Question: What jurisdiction, city, or county is the document associated with?
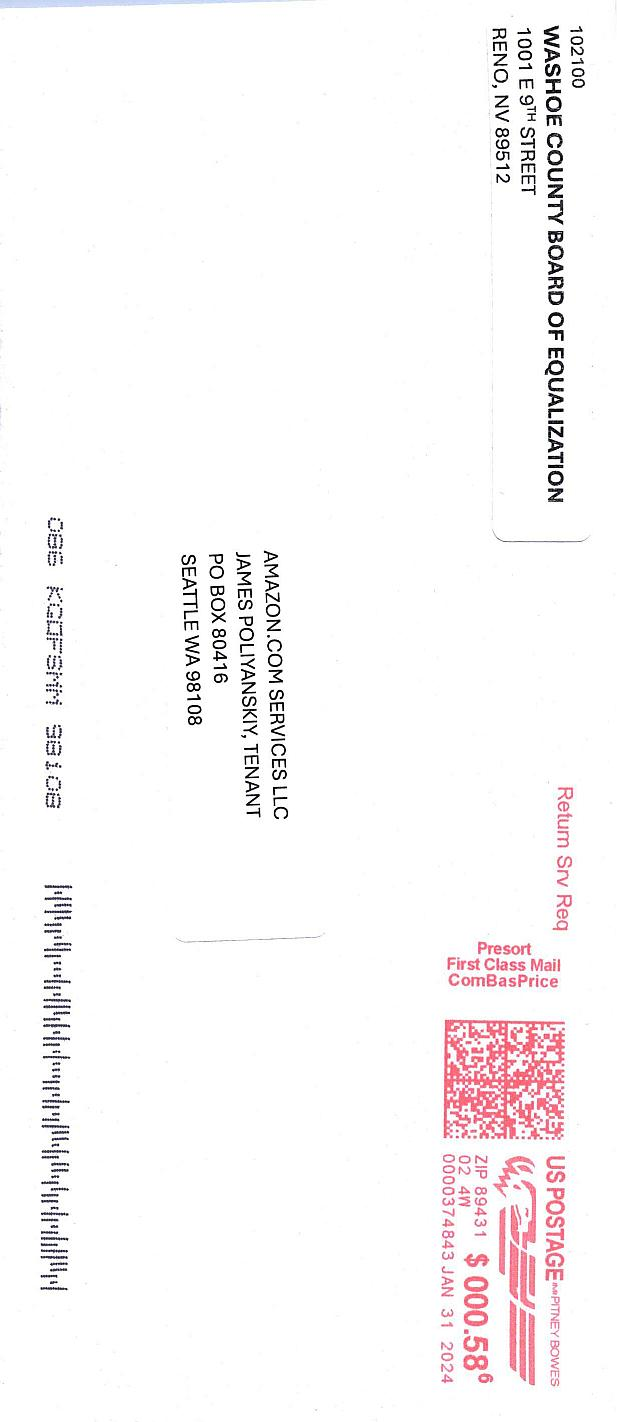
Answer: "Kitsap County"